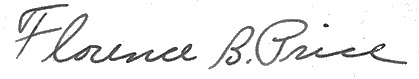
Signature of: florence price